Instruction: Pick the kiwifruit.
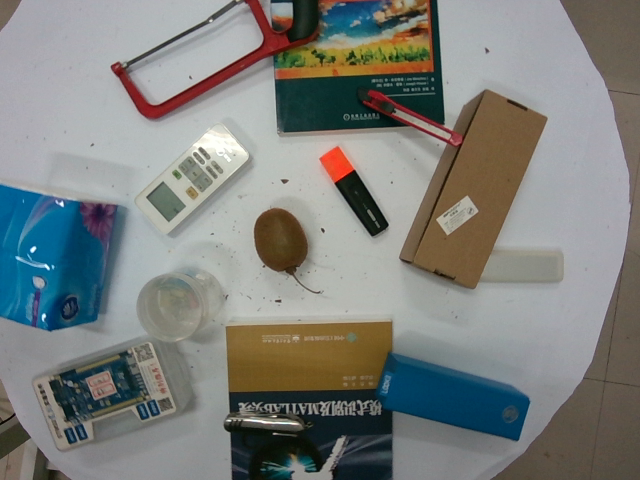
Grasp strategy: vertical